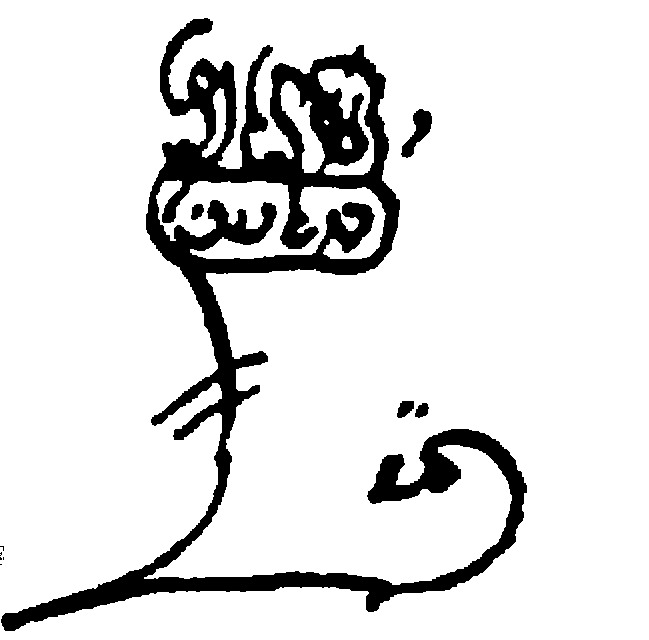
Signature of: hayyim ben jacob abulafia